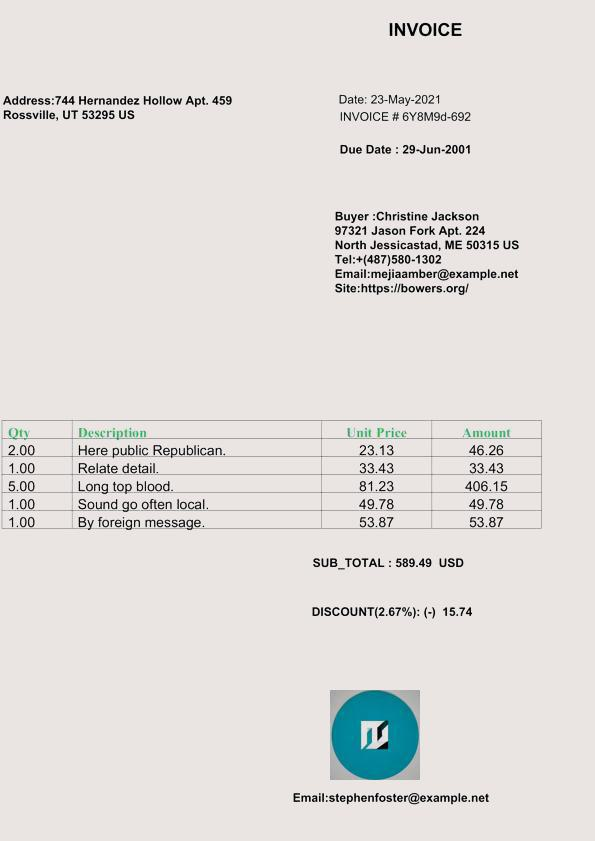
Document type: Invoice